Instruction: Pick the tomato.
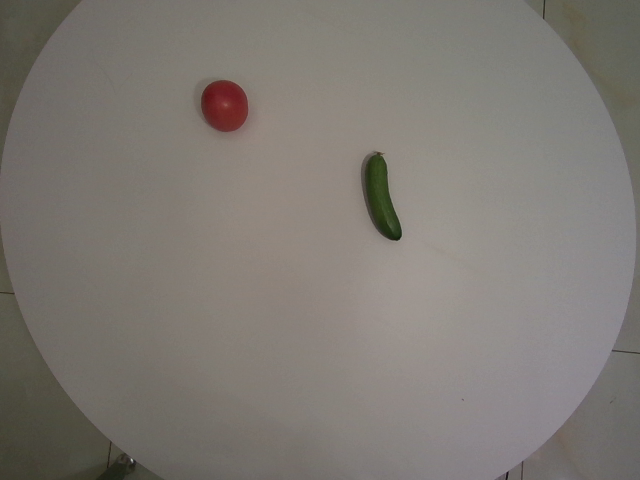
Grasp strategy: vertical